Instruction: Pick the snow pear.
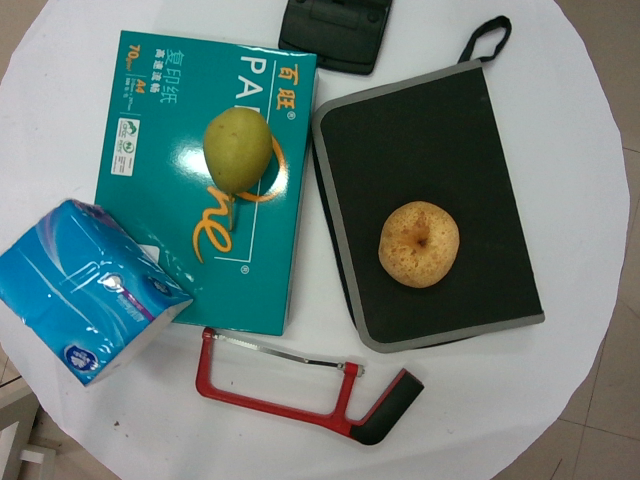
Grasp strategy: vertical